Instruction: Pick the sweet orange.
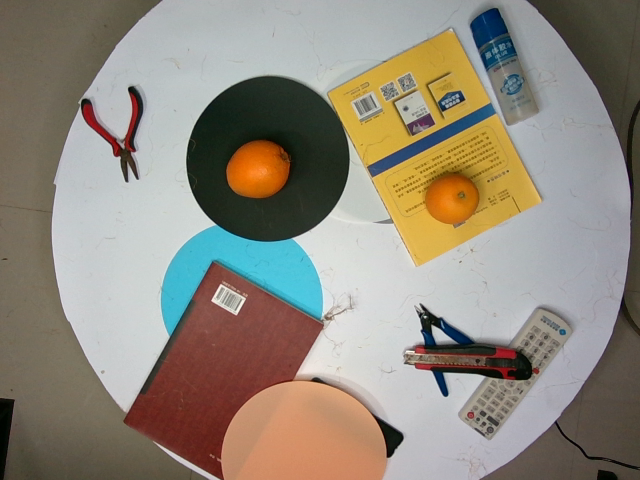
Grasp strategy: vertical